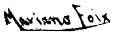
Signature of: marià foix